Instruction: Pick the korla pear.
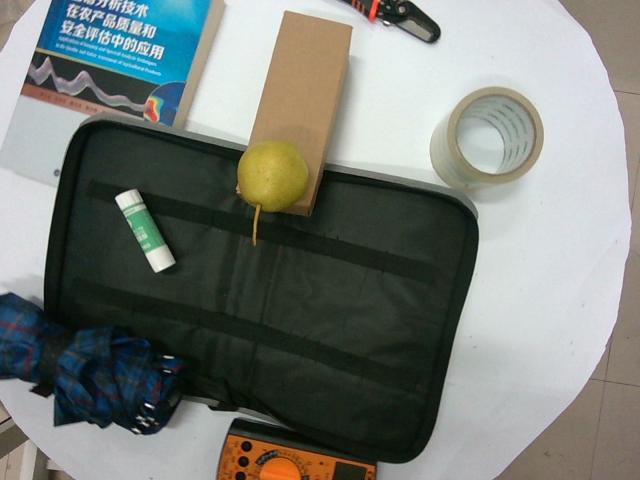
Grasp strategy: vertical